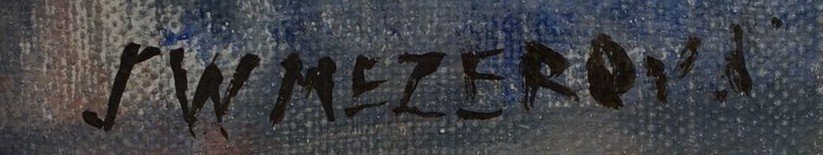
Signature of: julie winterová mezerová